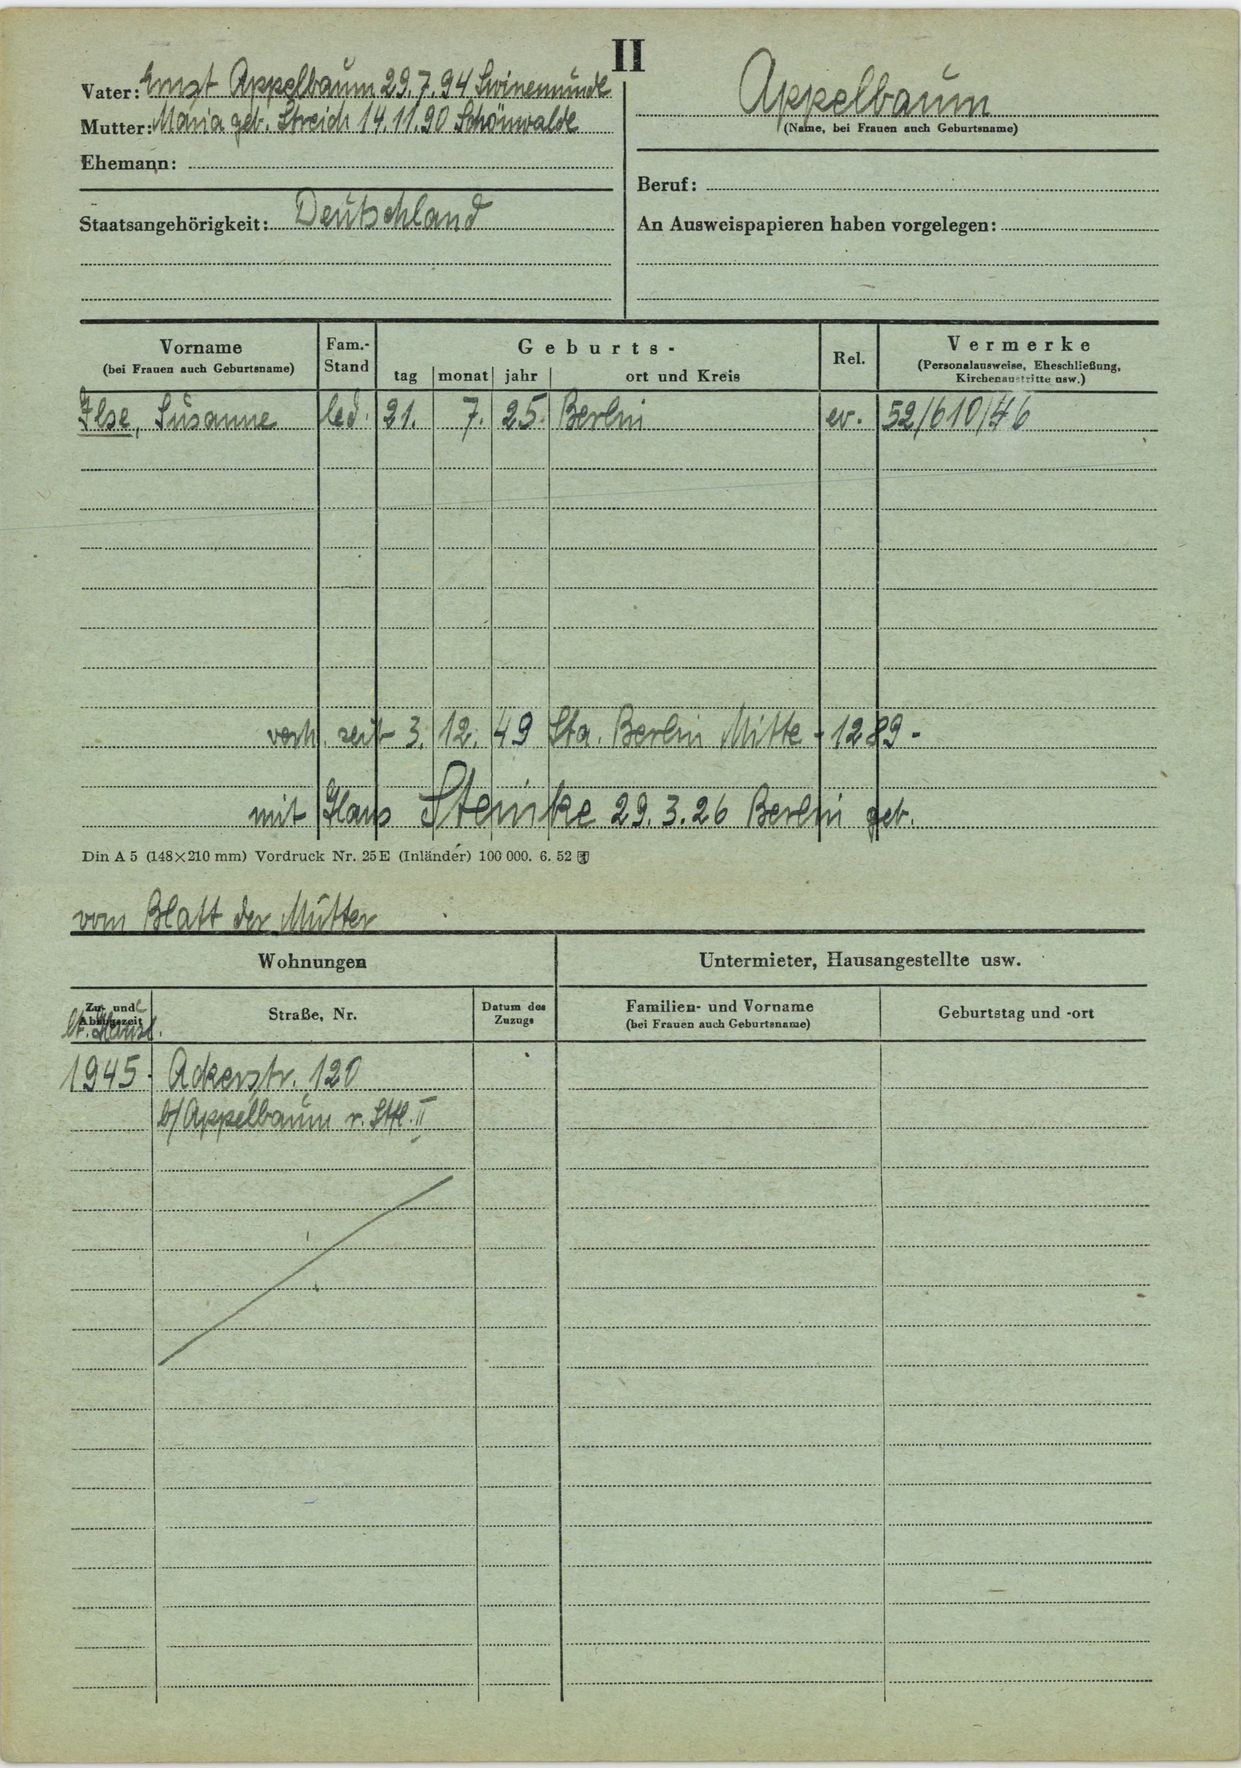
Appelbaum